Question: In what way does the history help explain the case?
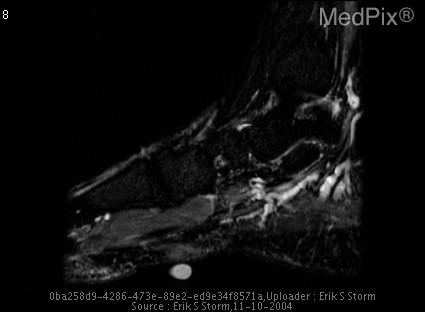
Answer: The patient's history of Enlarging mass on medial plantar aspect of his foot, becomming increasingly sypmpomatic over last 2 weeks. is key in understanding the case.